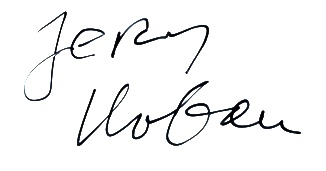
Signature of: jerzy urban